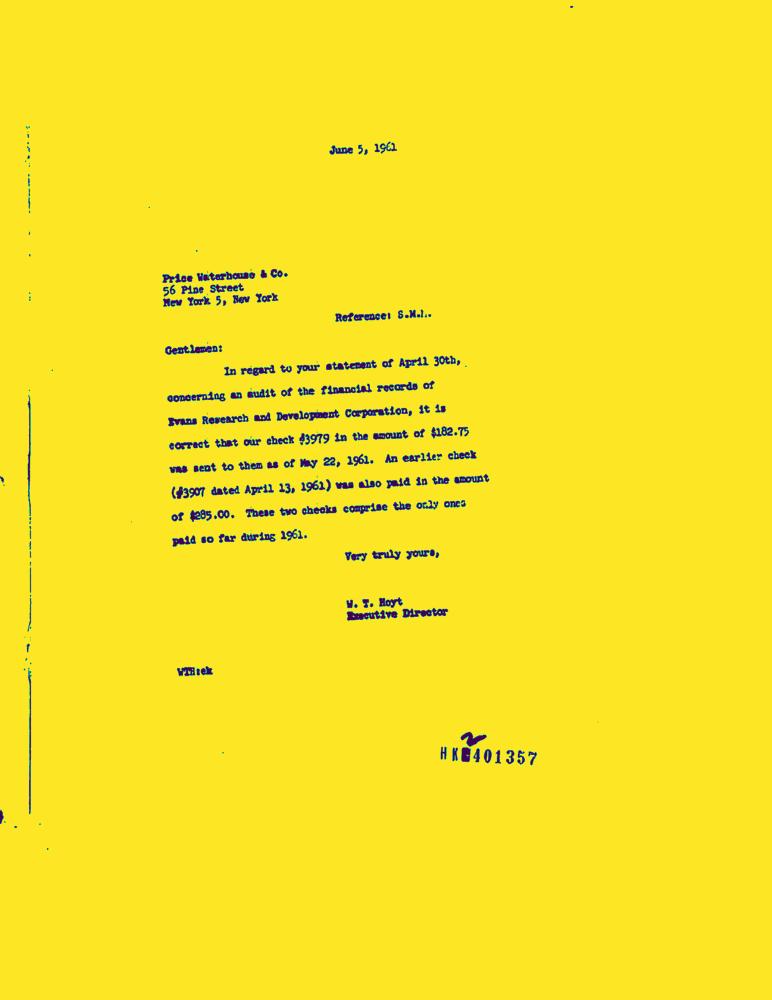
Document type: Letter-Doc